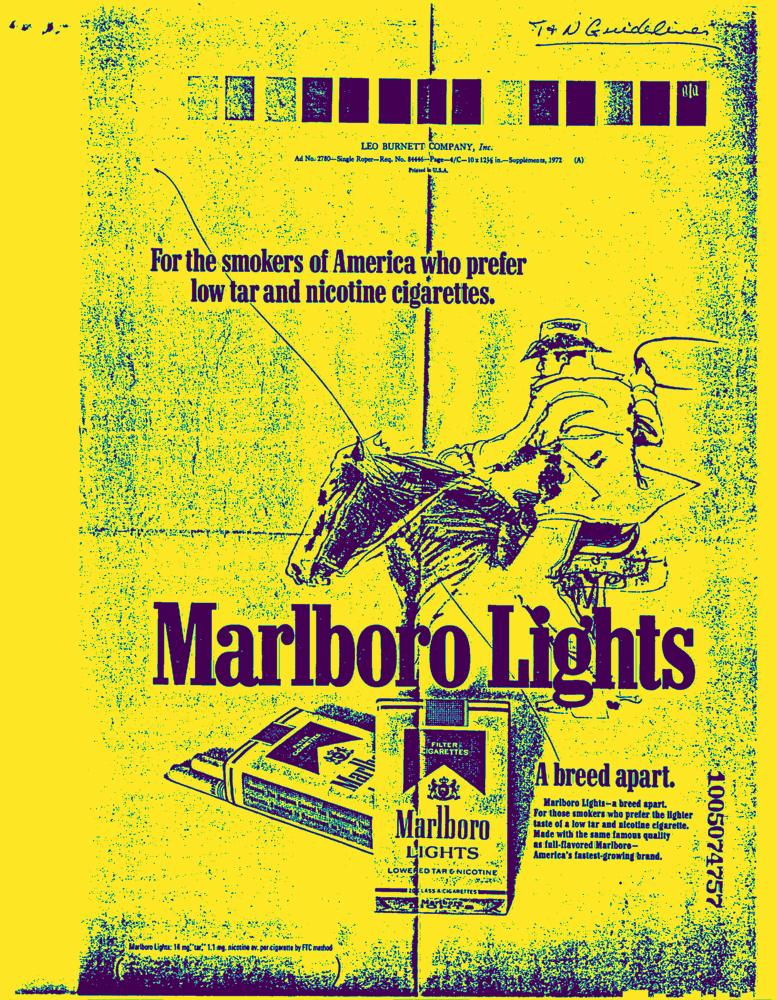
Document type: AD